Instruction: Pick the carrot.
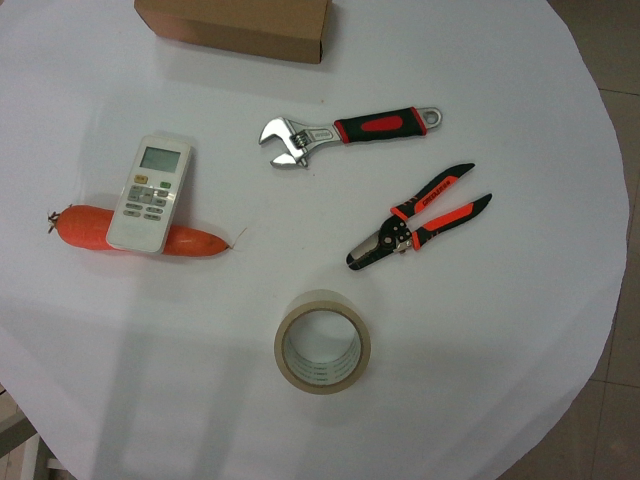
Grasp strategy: vertical